Patient: Male, age 61
A 61-year-old Caucasian man, with a remote eight pack-year smoking history, seasonal allergies, gastroesophageal reflux disease, obstructive sleep apnea, and dyslipidemia presented with pleuritic chest pain and dry cough of five months duration. There was no improvement with two courses of oral antibiotics. There was no evidence of sinusitis, arthralgias, inflammatory arthritis, rash or other symptoms of connective tissue disease. Physical examination revealed a healthy, obese man with a normal set of vital signs and resting room air pulse oximetry of 97%. Chest auscultation was notable for inspiratory crackles at the right lung base. His musculoskeletal and skin examinations were normal. Laboratory studies demonstrated high-positive anti-CCP and anti-Ro (SSA) antibodies, and a weakly positive rheumatoid factor (Table 1). Latent tuberculosis assessment was negative. Thoracic high-resolution computed tomography (HRCT) imaging revealed several nodules and thick-walled cavities predominantly in the right lung (Fig. 1). The patient had a normal nuclear cardiac stress test, a negative ventilation/perfusion scan and normal pulmonary physiology (Table 1). Surgical lung biopsy revealed necrotizing granulomatous inflammation with geographic necrosis, vasculitis and lymphocytic pleuritis (Fig. 2) most compatible with an autoimmune-mediated vasculitis.
After the lung biopsy, treatment with oral corticosteroids (0.5 mg/kg/day prednisone) was initiated and the patient reported rapid clinical improvement in respiratory symptoms. Two months after lung biopsy, as corticosteroids were tapered; the patient developed symmetric inflammatory polyarthritis involving the small joints of the hands, wrists, and feet. Synovitis was identified on physical examination. Plain radiographs of the hands and feet were normal. Injectable methotrexate was initiated and rapidly titrated to 25 mg weekly. Corticosteroids were gradually tapered off over the subsequent three months, and synovitis symptoms, pleurisy, and cough remained quiescent. No new symptoms or signs of systemic vasculitis have developed. A follow-up HRCT, reflecting three months of therapy with corticosteroids and methotrexate demonstrates that the pulmonary cavitary nodularity is gradually improving (Fig. 3). Follow-up autoantibody testing three and six months after initiation of methotrexate was notable for persistent high-positive anti-CCP and low-titer positive RF, and negativity to anti-proteinase-3, anti-myeloperoxidase and C- and P-anti-neutrophil cytoplasmic antibody (ANCA).
Keywords: lungs, pulmonary, rheumatoid arthritis, vasculitis
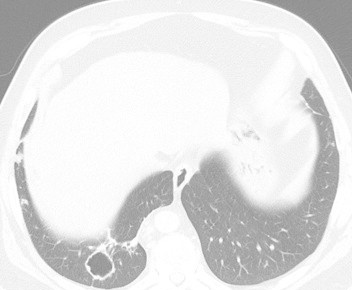
Image caption: Initial high-resolution computed tomographic image demonstrating right lower lobe nodular, cavitary lung disease.